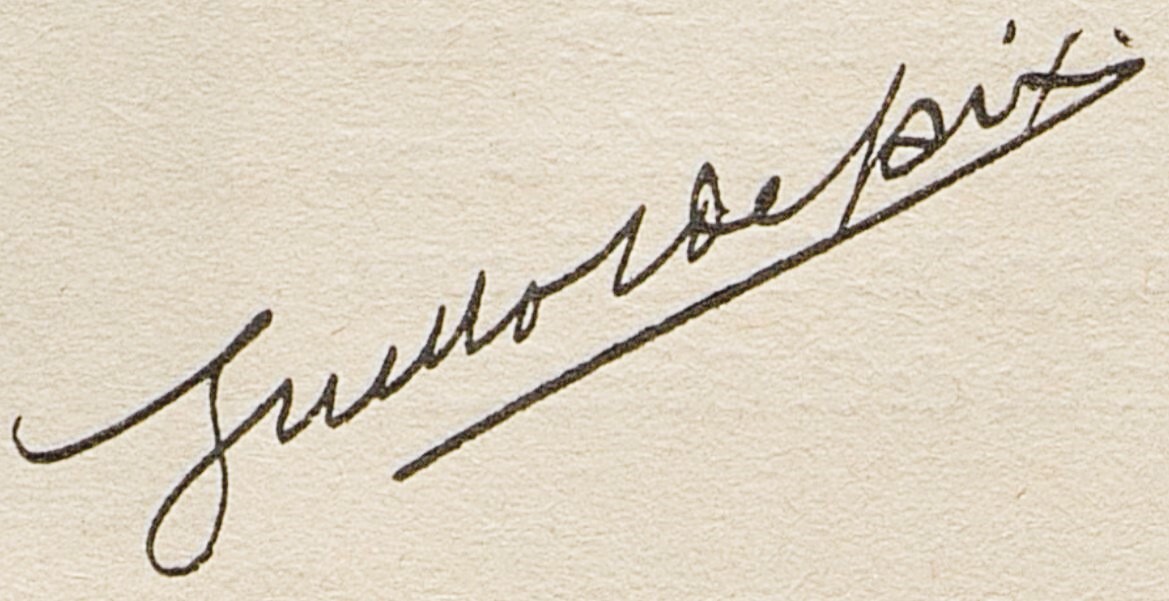
Signature of: léon guillot de saix